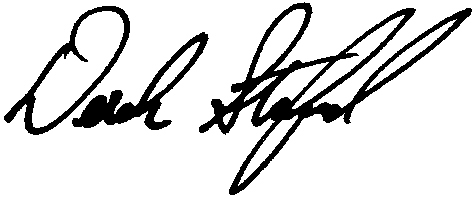
Signature of: derek stanford